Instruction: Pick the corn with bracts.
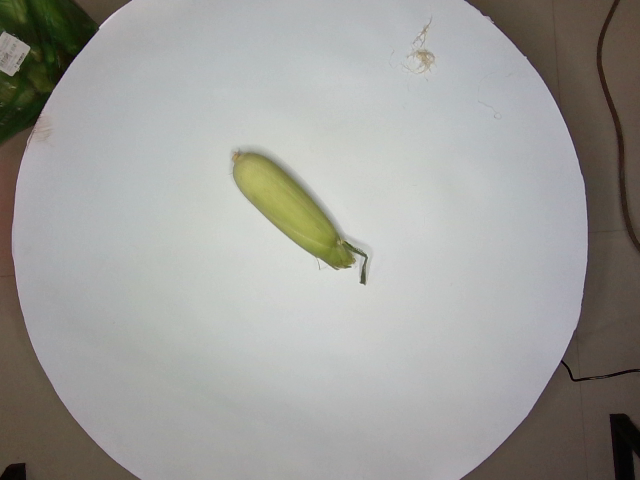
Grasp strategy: vertical